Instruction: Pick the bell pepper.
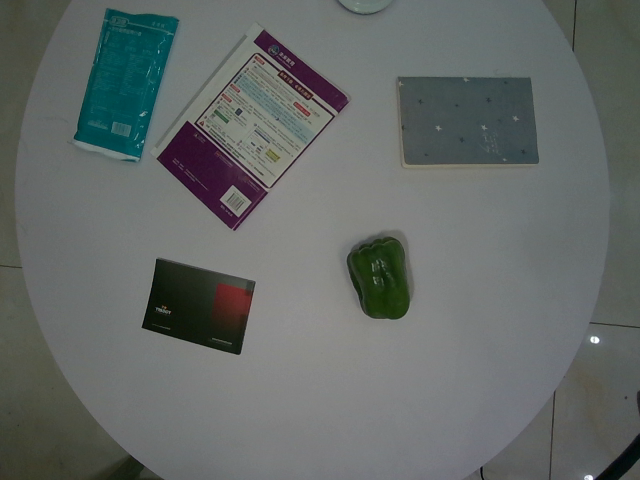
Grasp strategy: vertical